Question: What tax district, tax-rate area, or tax area code is specified in the document?
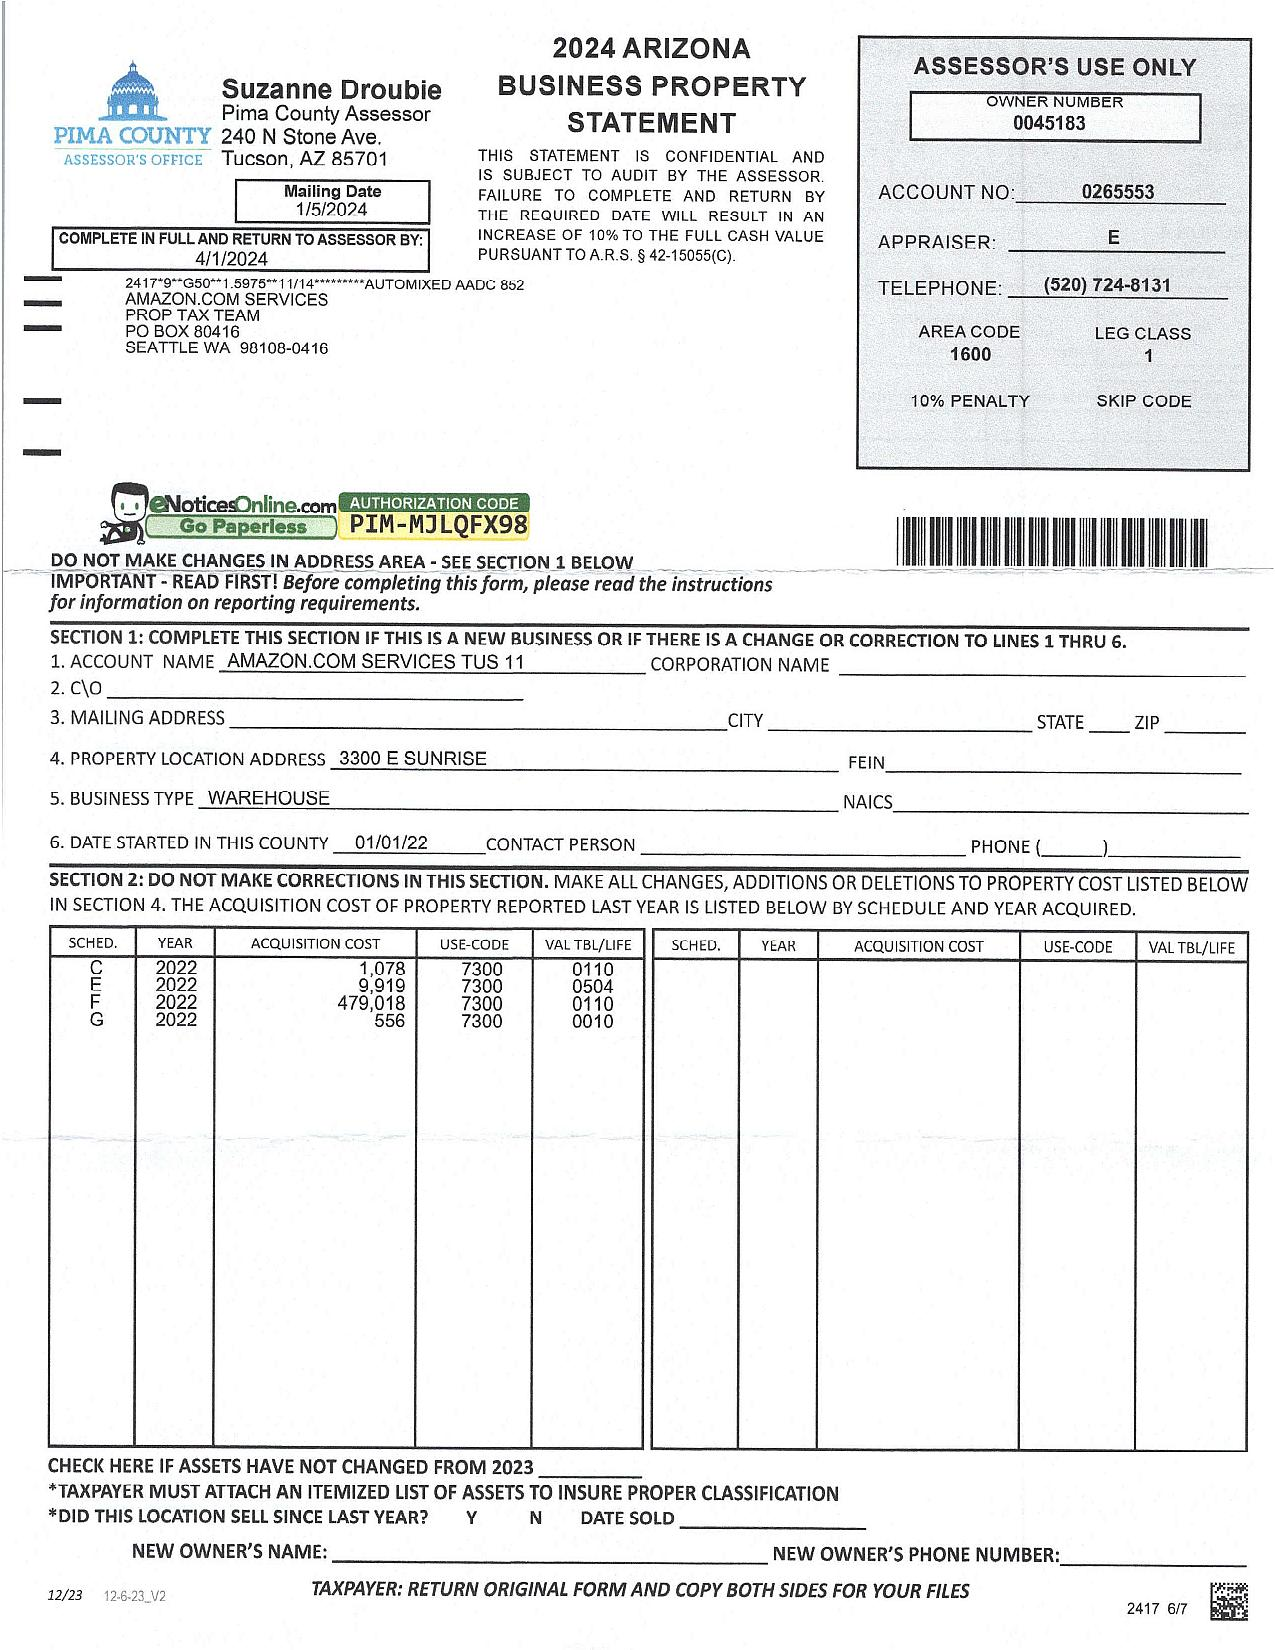
Answer: "1600"